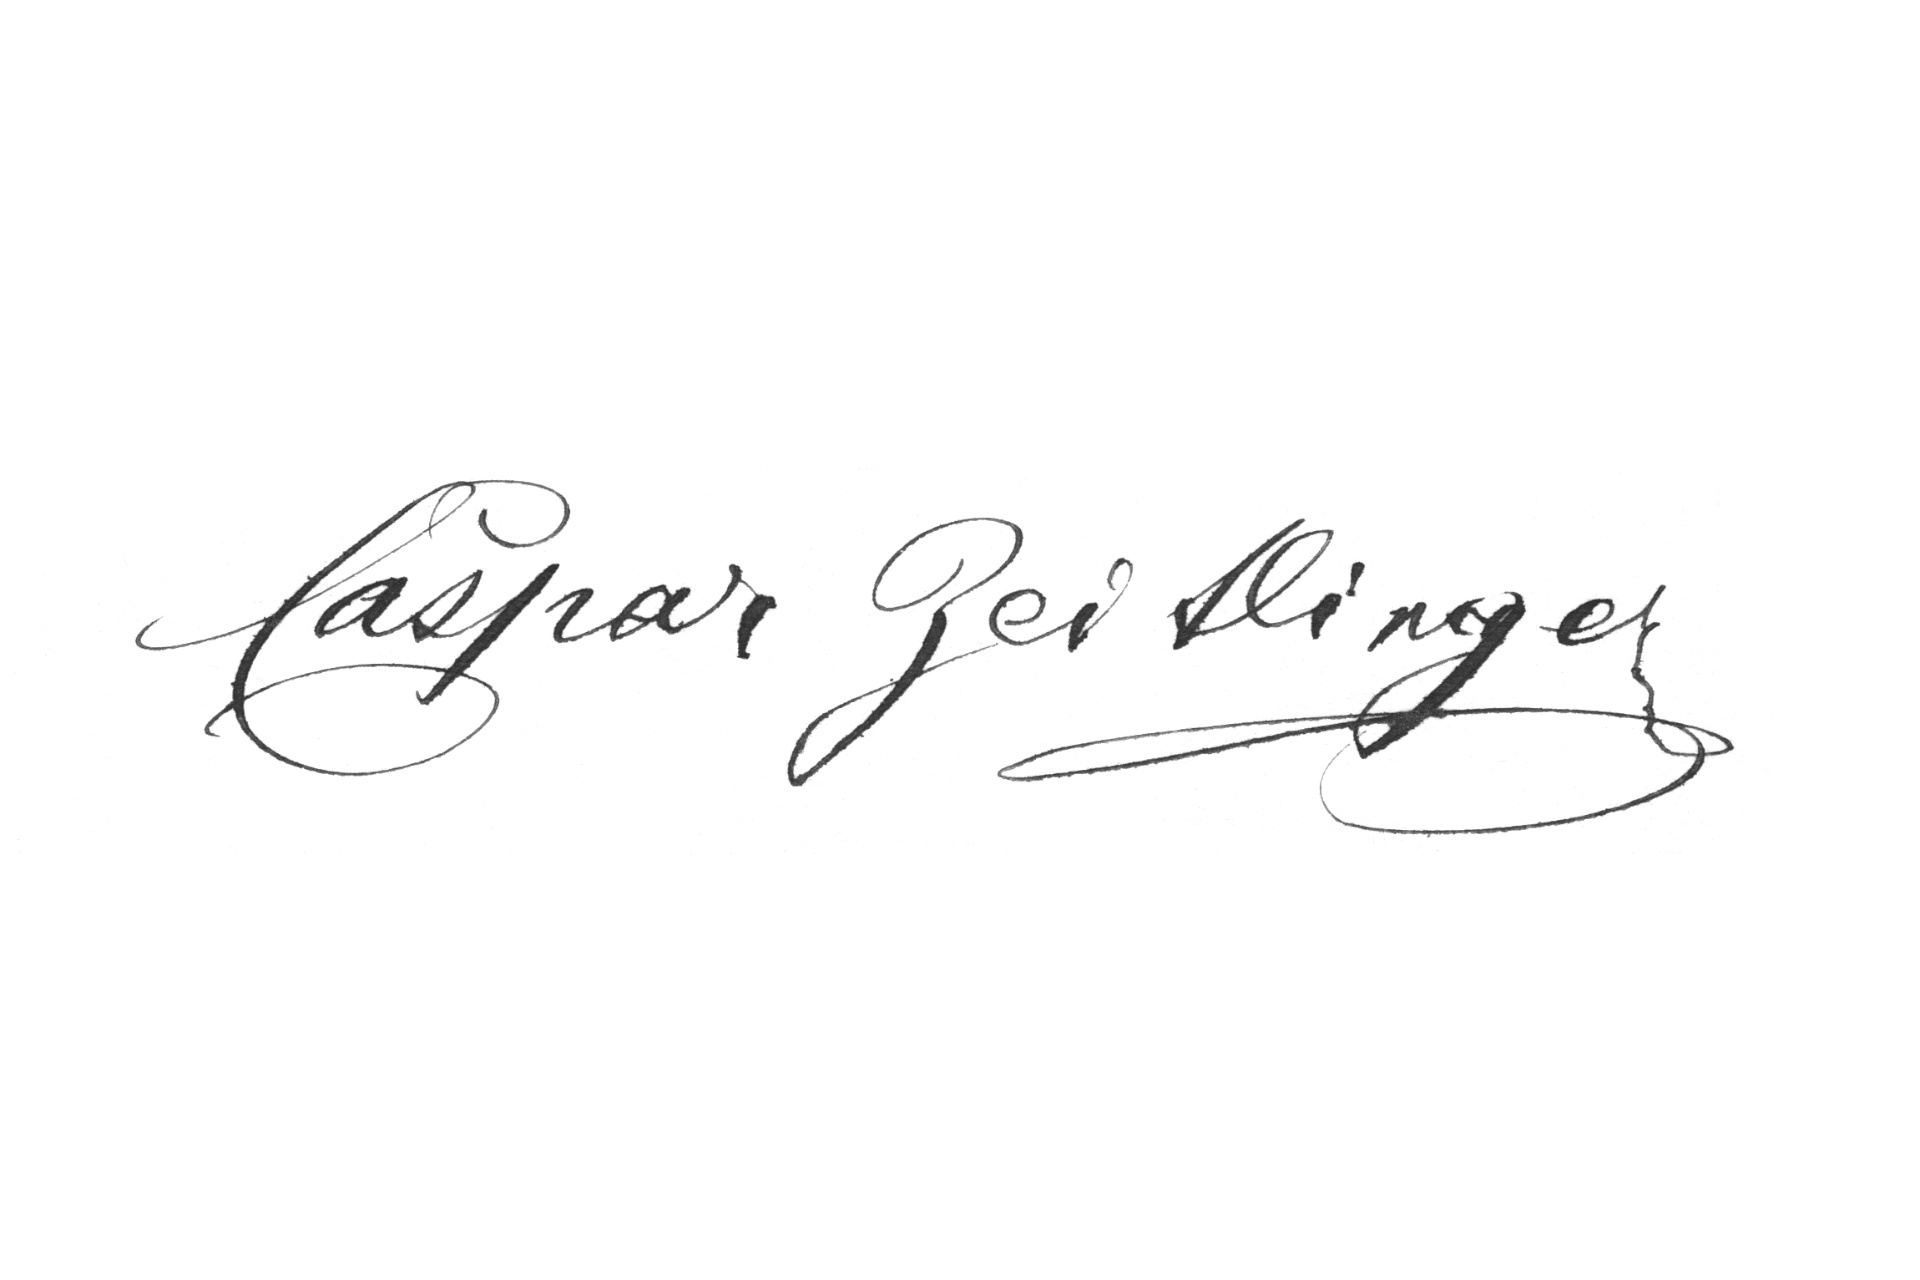
Signature of: caspar melchior balthasar zeitlinger